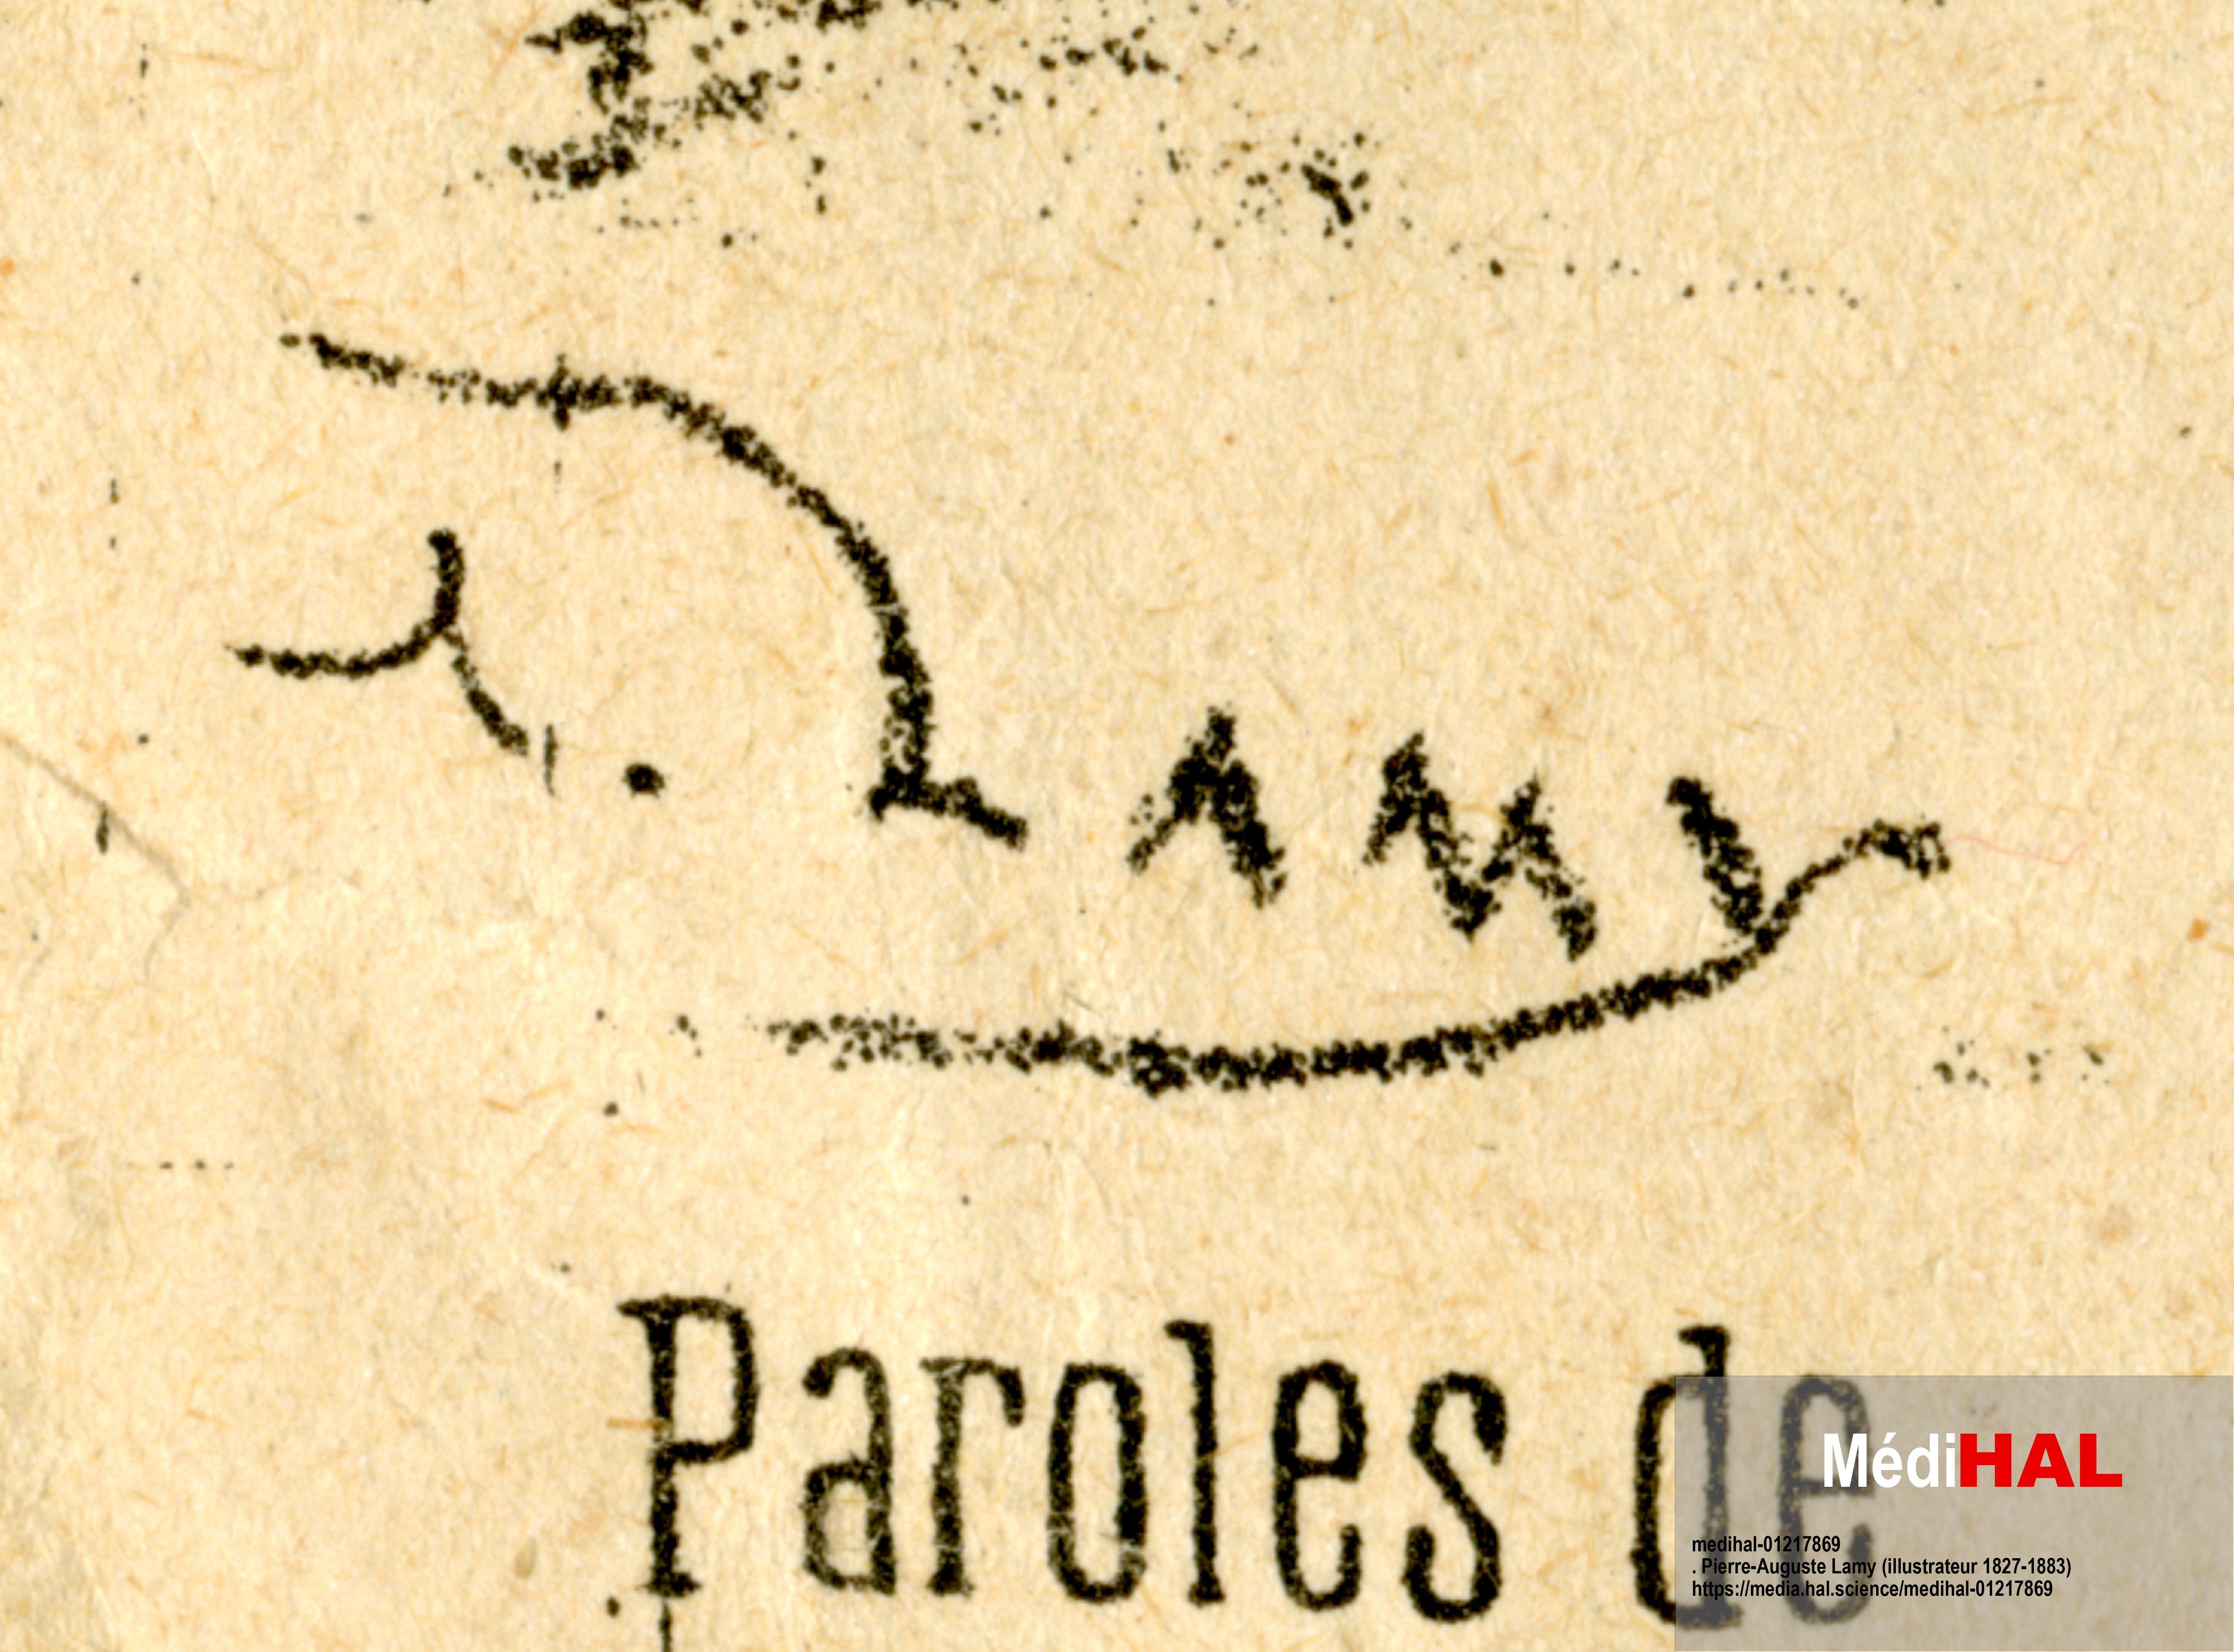
Signature of: pierre auguste lamy